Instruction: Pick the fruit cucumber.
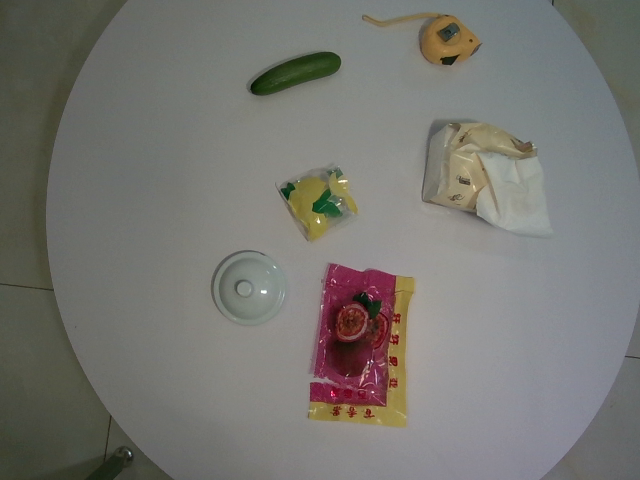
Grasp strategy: vertical